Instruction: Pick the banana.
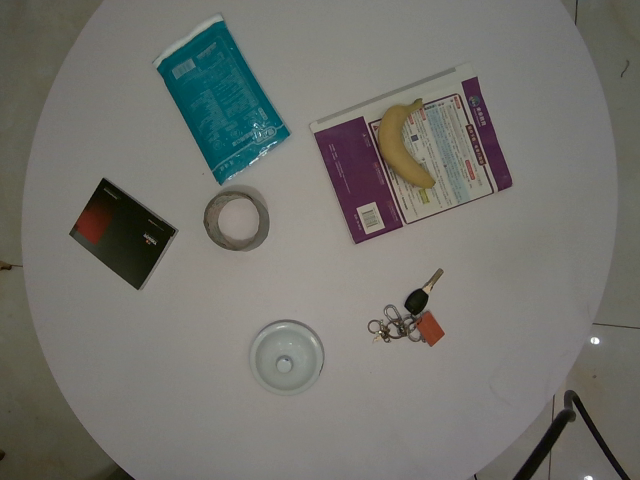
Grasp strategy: vertical